Question: What could the diagnosis suggest?
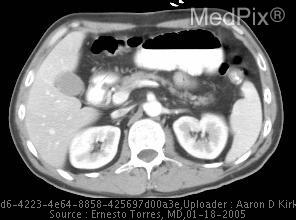
Answer: The possible diagnosis includes Lymphoma
Adenocarcinoma
Carcinoid tumor
Metastases.